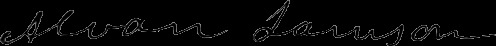
Signature of: alvan lamson